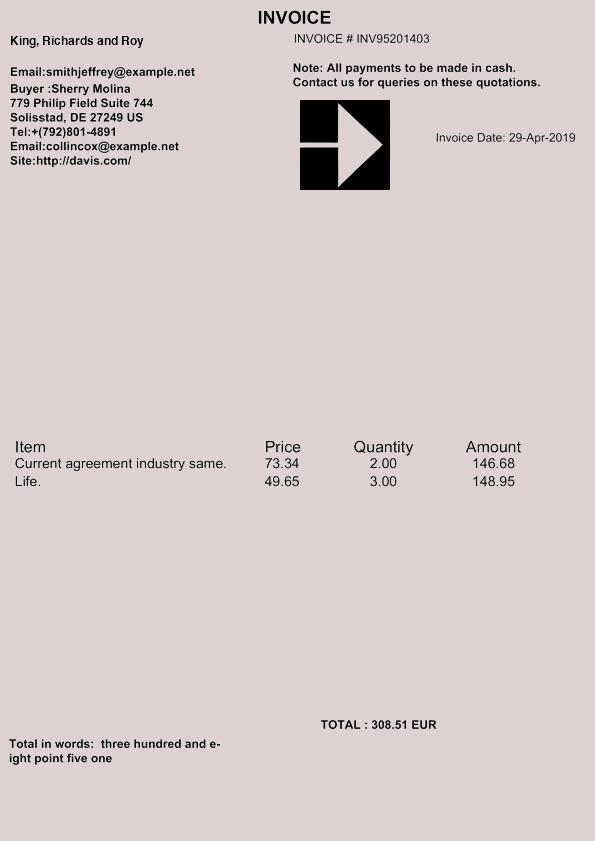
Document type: Invoice